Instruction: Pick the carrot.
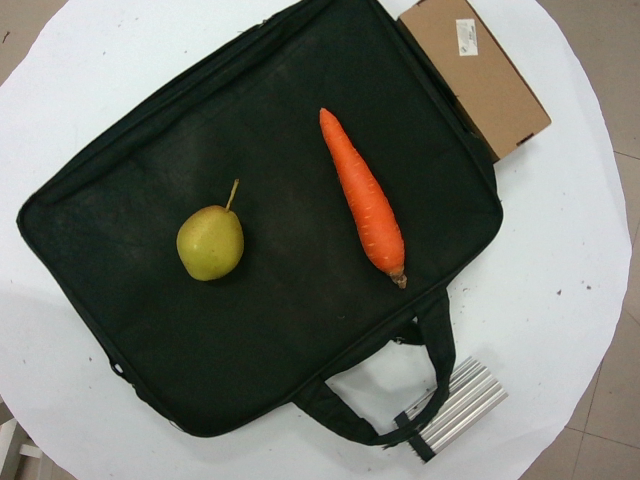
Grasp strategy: vertical